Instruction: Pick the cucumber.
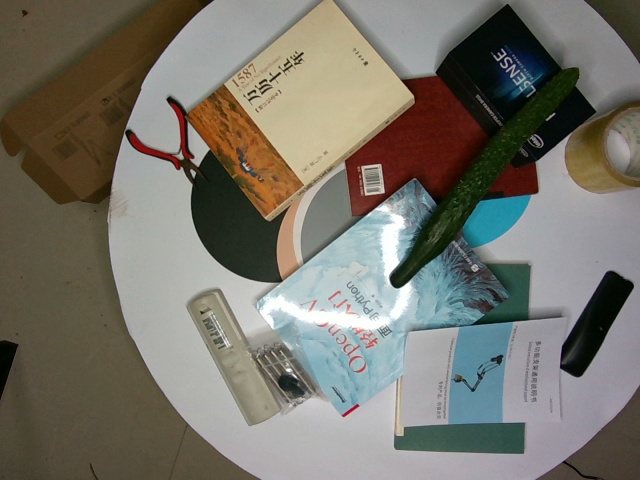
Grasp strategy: vertical